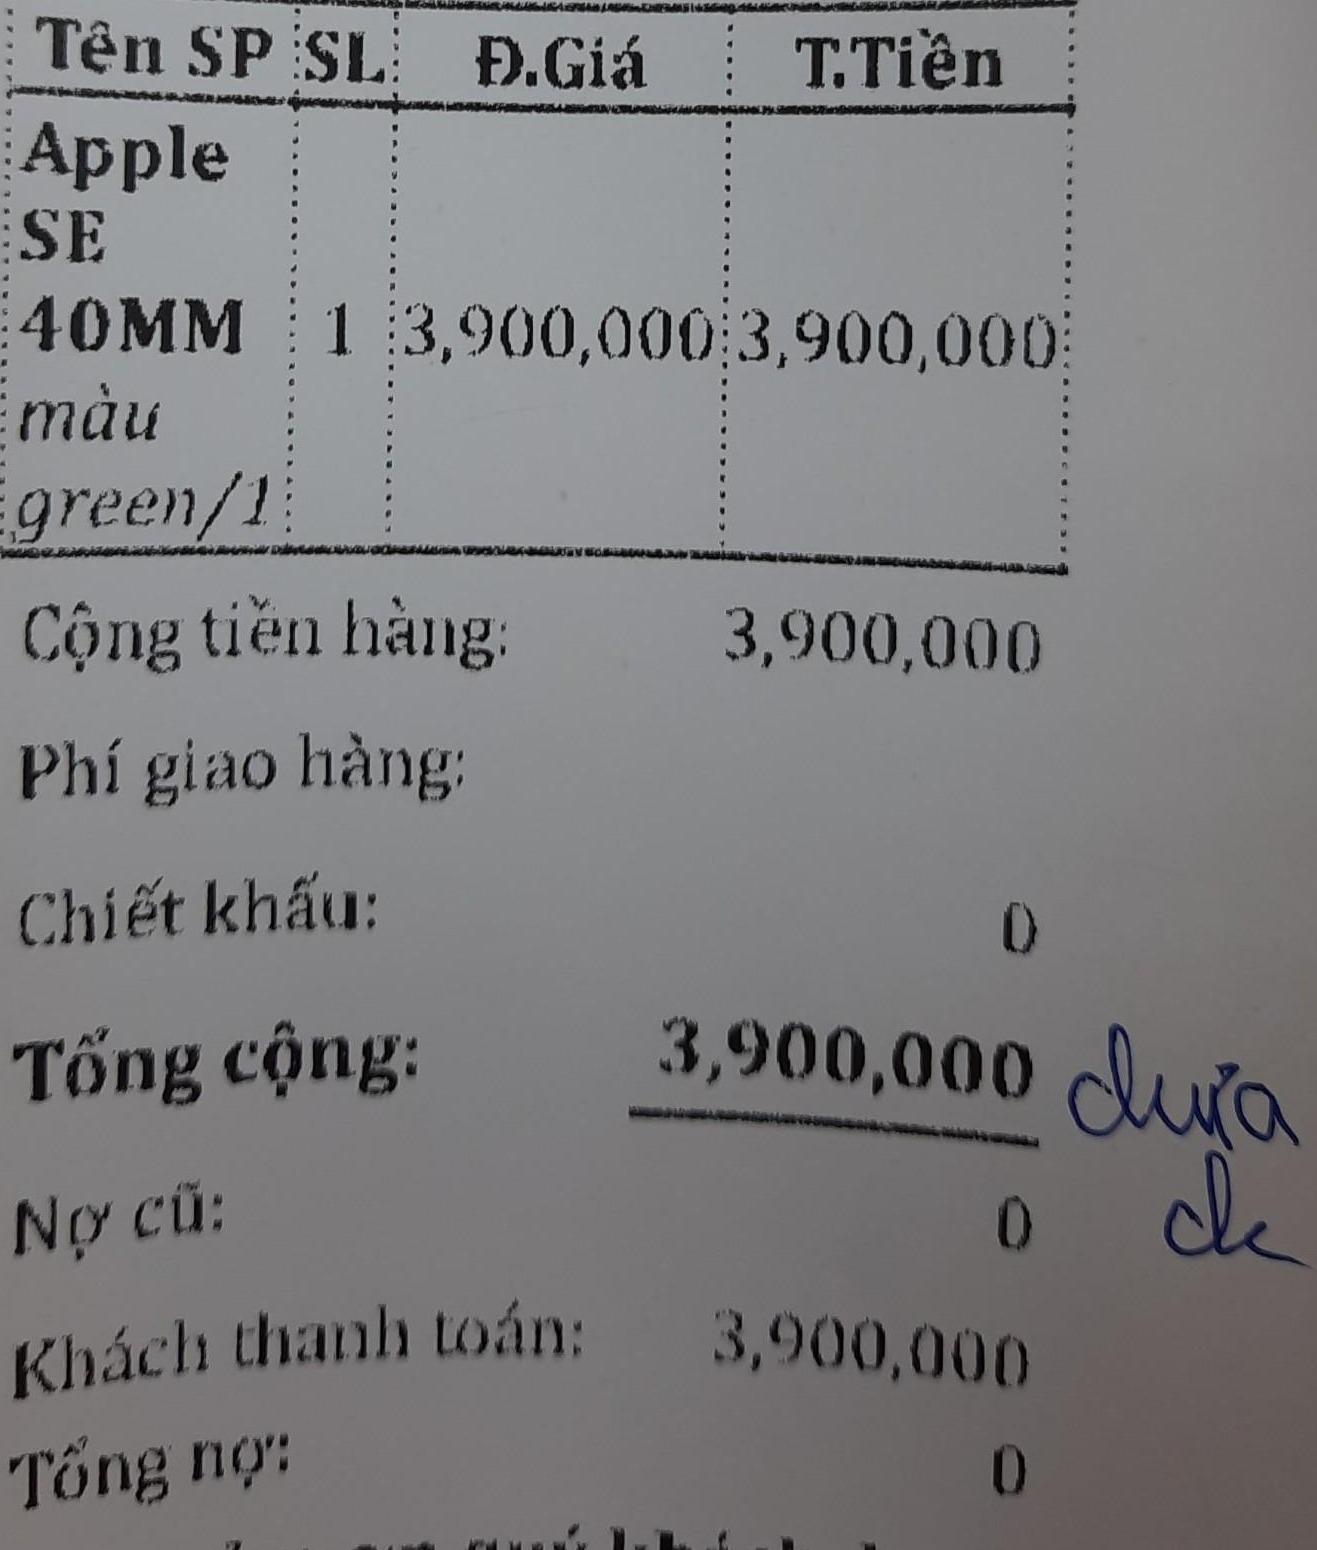
<table>
<tr>
<th>Tên SP</th>
<th>SL</th>
<th>Đ.Giá</th>
<th>T.Tiền</th>
</tr>
<tr>
<td>Apple SE 40MM màu green/1</td>
<td>1</td>
<td>3,900,000</td>
<td>3,900,000</td>
</tr>
</table>

Cộng tiền hàng: 3,900,000
Phí giao hàng:
Chiết khấu: 0
Tổng cộng: 3,900,000 chưa ck
Nợ cũ: 0
Khách thanh toán: 3,900,000
Tổng nợ: 0